Retrieve the amount in words, amount in figures, name of the payee, date on the cheque, and the bank name from the image.
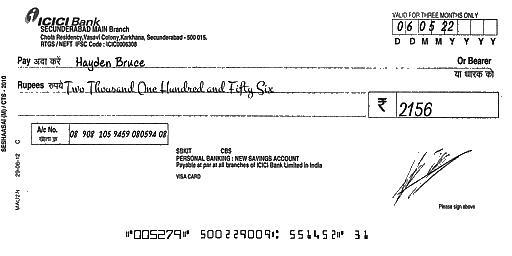
amt_in_words: Two Thousand One Hundred and Fifty Six
amt_in_figures: 2156
payee_name: Hayden Bruce
bank_name: ICICI Bank
cheque_date: 06/05/22